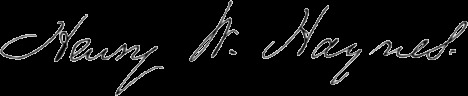
Signature of: henry williamson haynes